Question: How is the property described in the document?
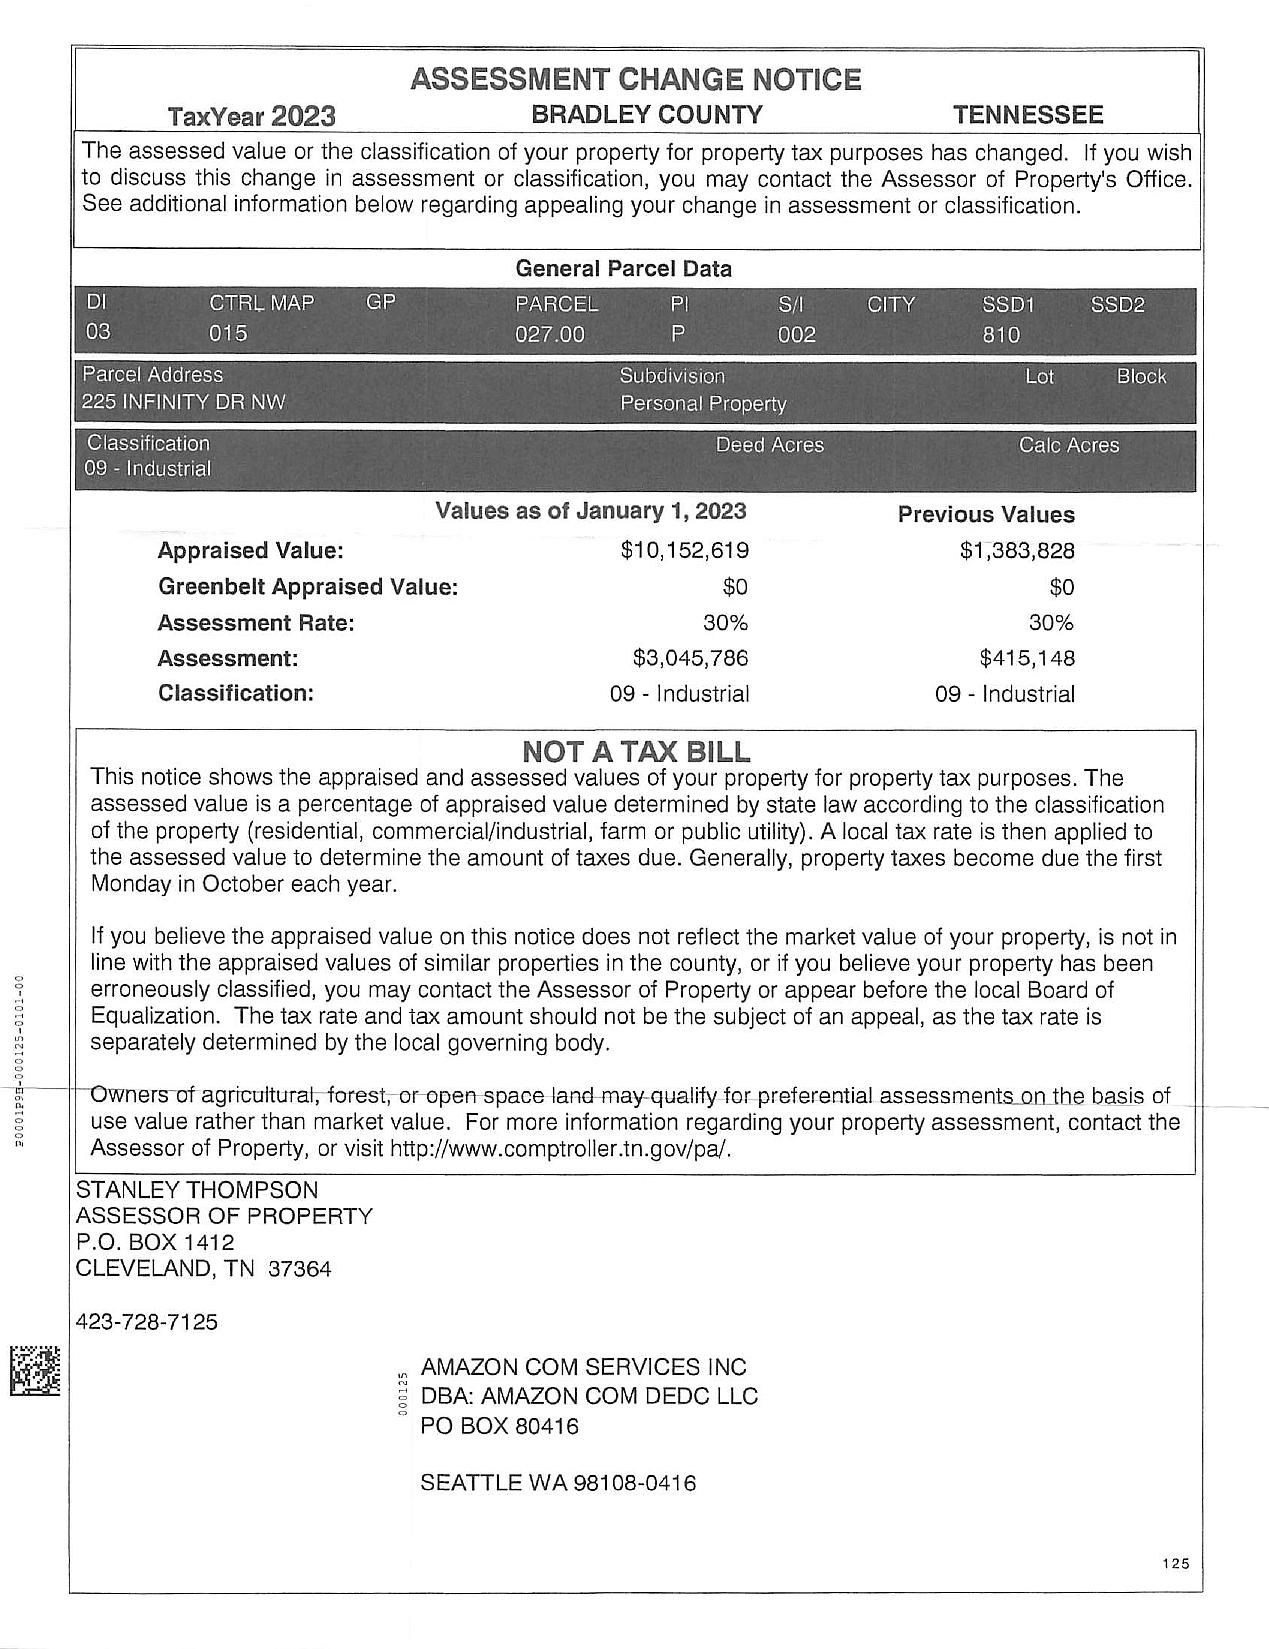
Answer: "09 - Industrial"